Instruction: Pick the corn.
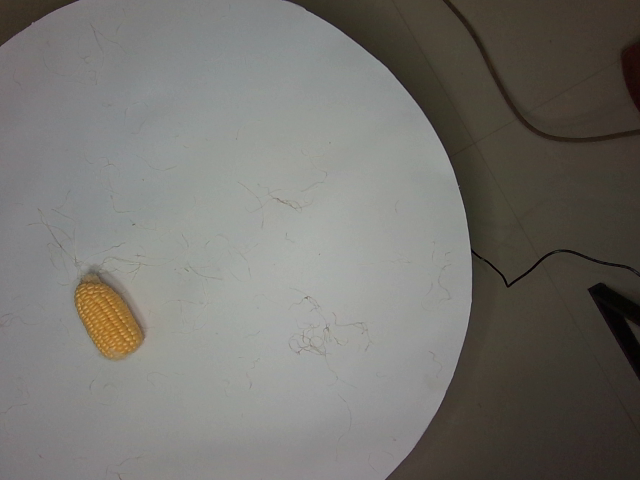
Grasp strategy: vertical